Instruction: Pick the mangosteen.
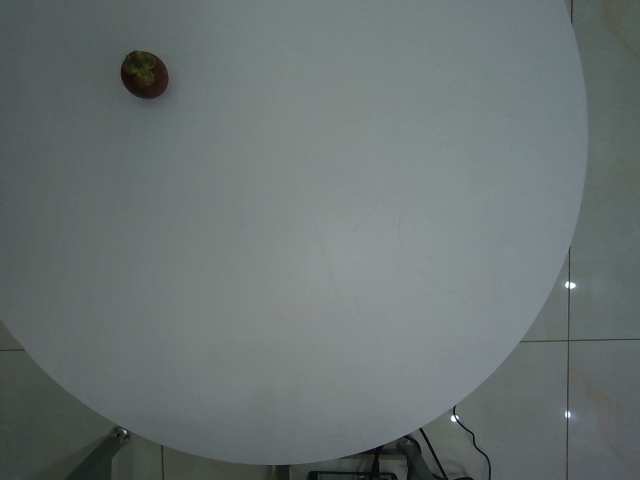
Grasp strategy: vertical